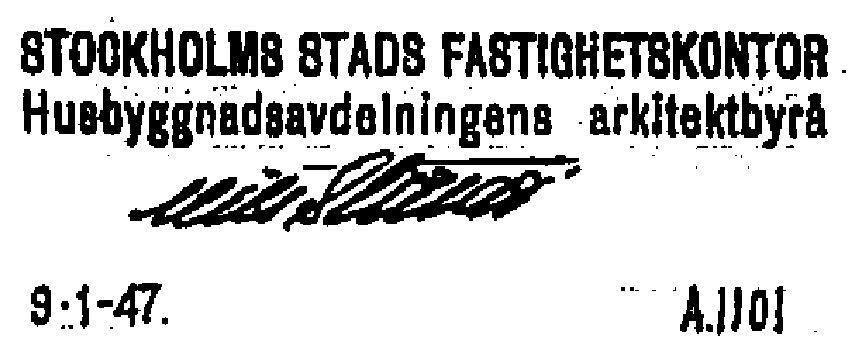
Signature of: nils sterner